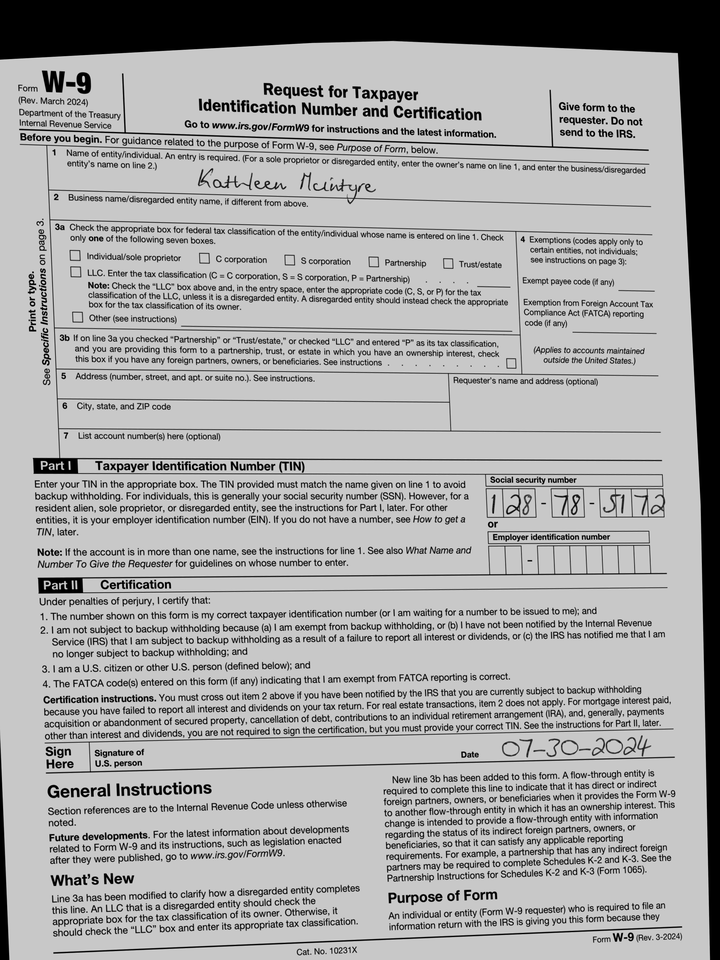
cbx: no
ssn: 128785172
enm: Kathleen Mcintyre
sdt: 07-30-2024